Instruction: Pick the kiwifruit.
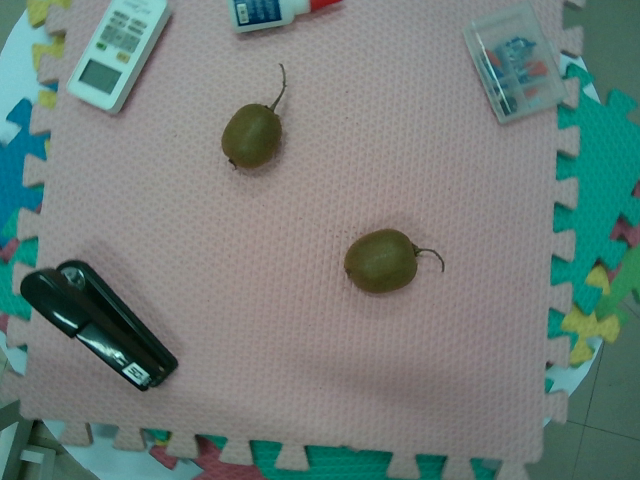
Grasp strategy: vertical